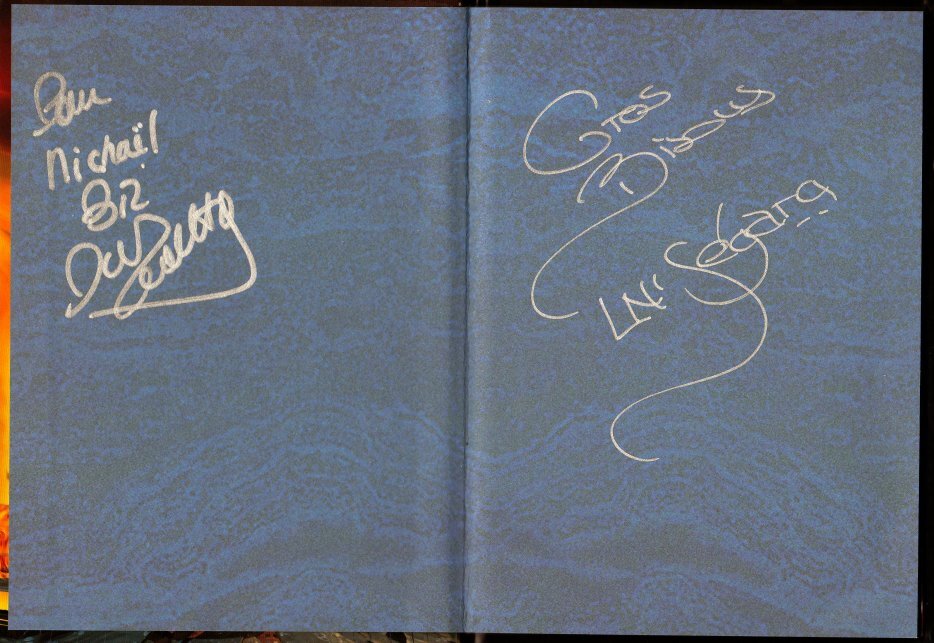
Signature of: julie zenatti